Question: What is the suspected problem?
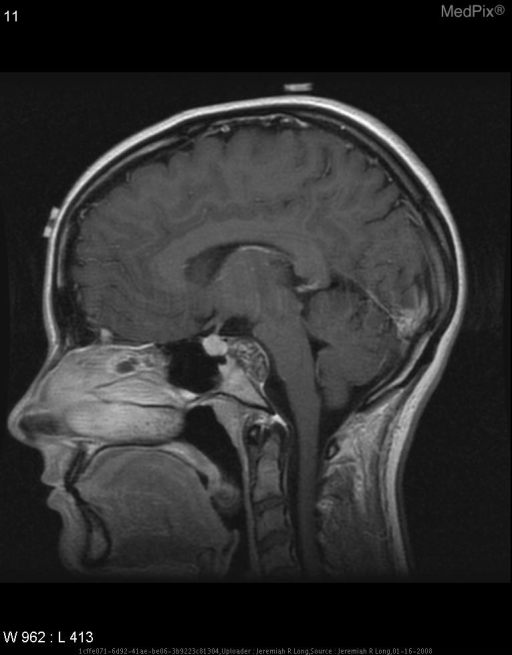
Answer: The findings suggest Multiple representative MR images are demonstrated. A sagital T1 pre-contrast shows a predominantly low signal intensity midline extra-axial clival mass with some mass effect on the pons. An axial diffusion weighted image demonstrates no restricted diffusion. Coronal FLAIR and axial T2 images demonstrate that the mass is predominantly high in signal intensity.  Post gadolinium sagital and axial (fat sat) T1 images deomstrate enhancement within the mass.. Multiple representative MR images are demonstrated. A sagittal T1 pre-contrast shows a predominantly low signal intensity midline extra-axial clival mass with some mass effect on the pons. An axial diffusion weighted image demonstrates no restricted diffusion. Coronal FLAIR and axial T2 images demonstrate that the mass is predominantly high in signal intensity.  Post gadolinium sagittal and axial (fat sat) T1 images demonstrate enhancement within the mass.. The patient might have a history of 20 year-old female with a history of diplopia presents to the emergency department..